Question: In what way does the history help explain the case?
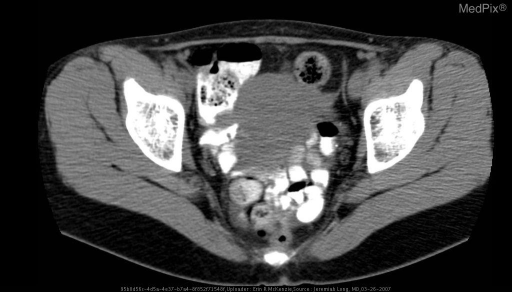
Answer: The patient's history of 42 year old female with a 10 day history of lower abdominal/pelvic pain and dysuria despite antibiotic therapy for presumed cystitis is key in understanding the case.